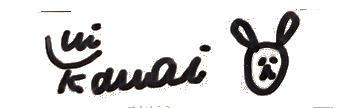
Signature of: yui kawai